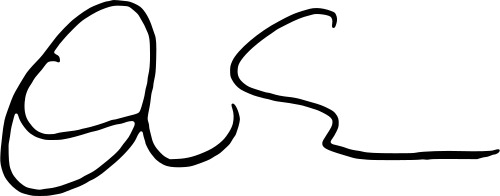
Signature of: david sedaris